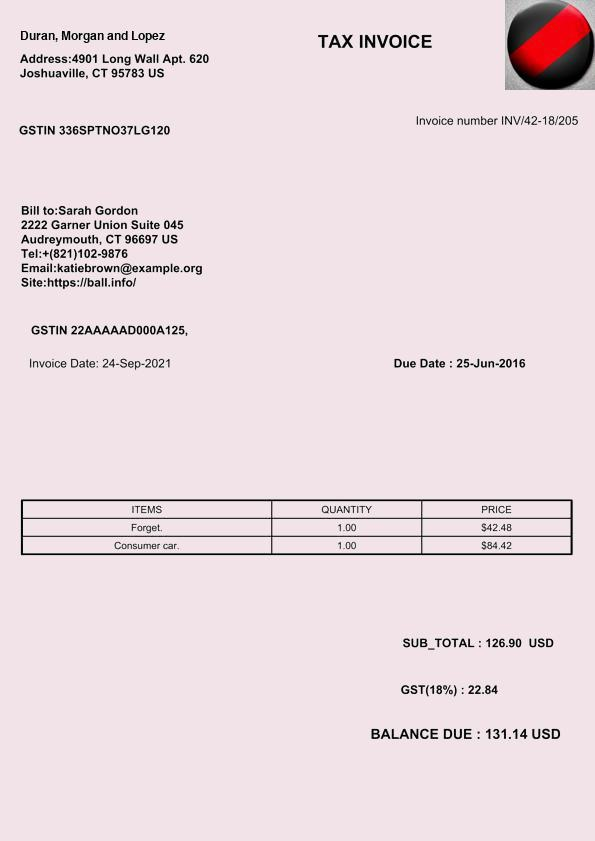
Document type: Invoice